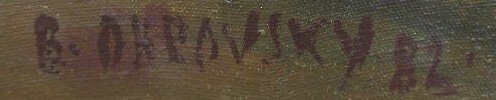
Signature of: bohdan obrovsky